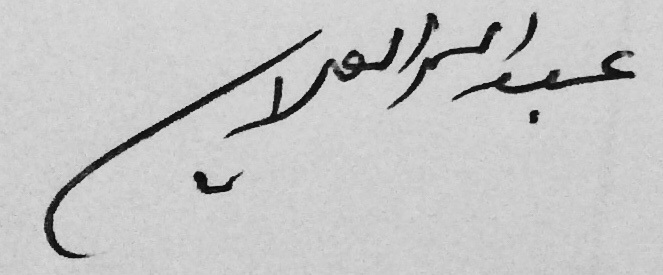
Signature of: abdullah al alayli